Question: What appears to be the issue?
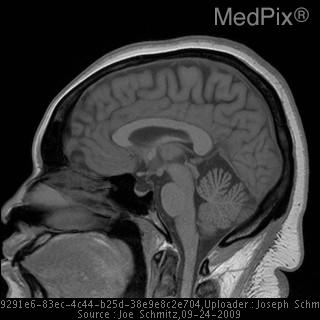
Answer: The findings suggest •  Increased fluid within the optic nerve sheaths
•  Partially empty sella
•  Slight flattening of the posterior aspect of the left globe at the optic nerve insertion. Partially empty sella. No evidence of hydrocephalus or intracranial mass lesion.. The patient might have a history of 39 y/o woman with worsening headaches and blurry vision x 6 weeks..